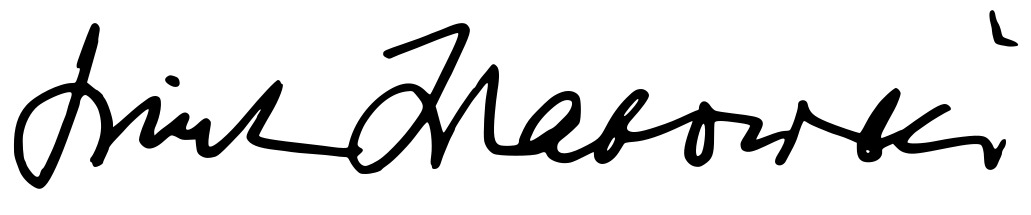
Signature of: günter schabowski